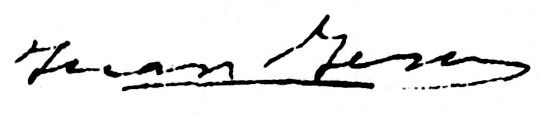
Signature of: xoán xesús gonzález